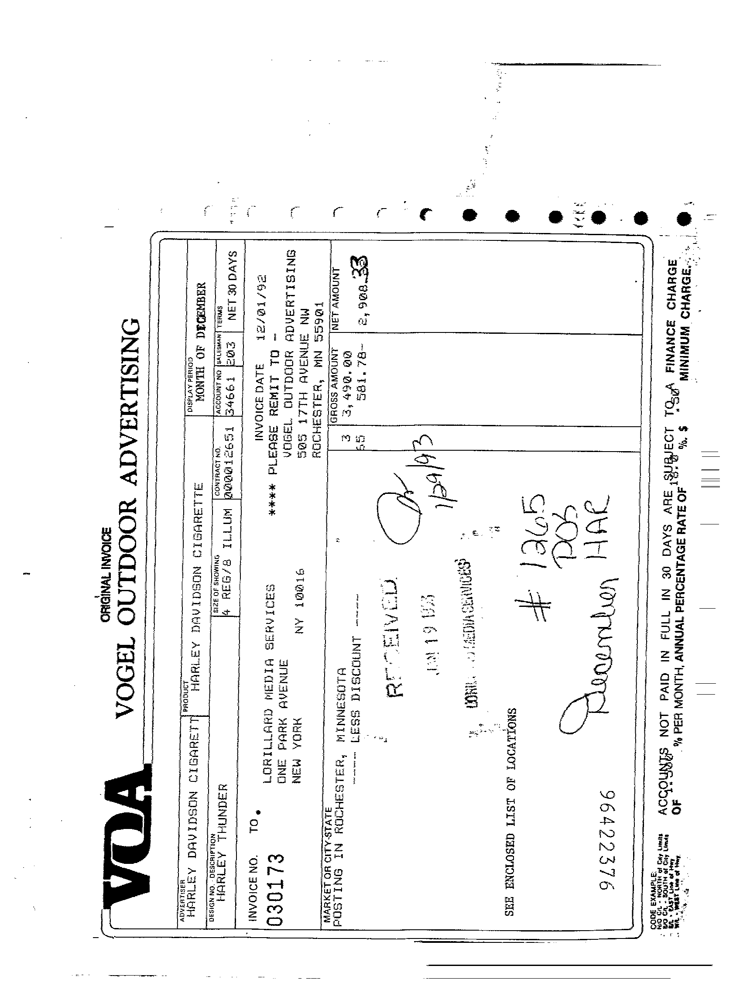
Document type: Invoice